Question: What is the potential diagnosis?
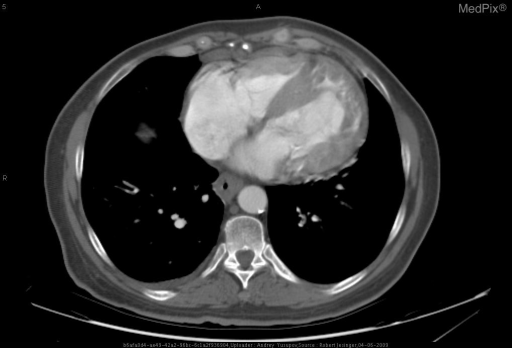
Answer: The possible diagnosis includes •  Congenitally corrected Transposition of Great Arteries
•  Ventricular noncompaction
•  Some other congenital heart disease.